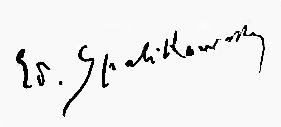
Signature of: edmond spalikowski